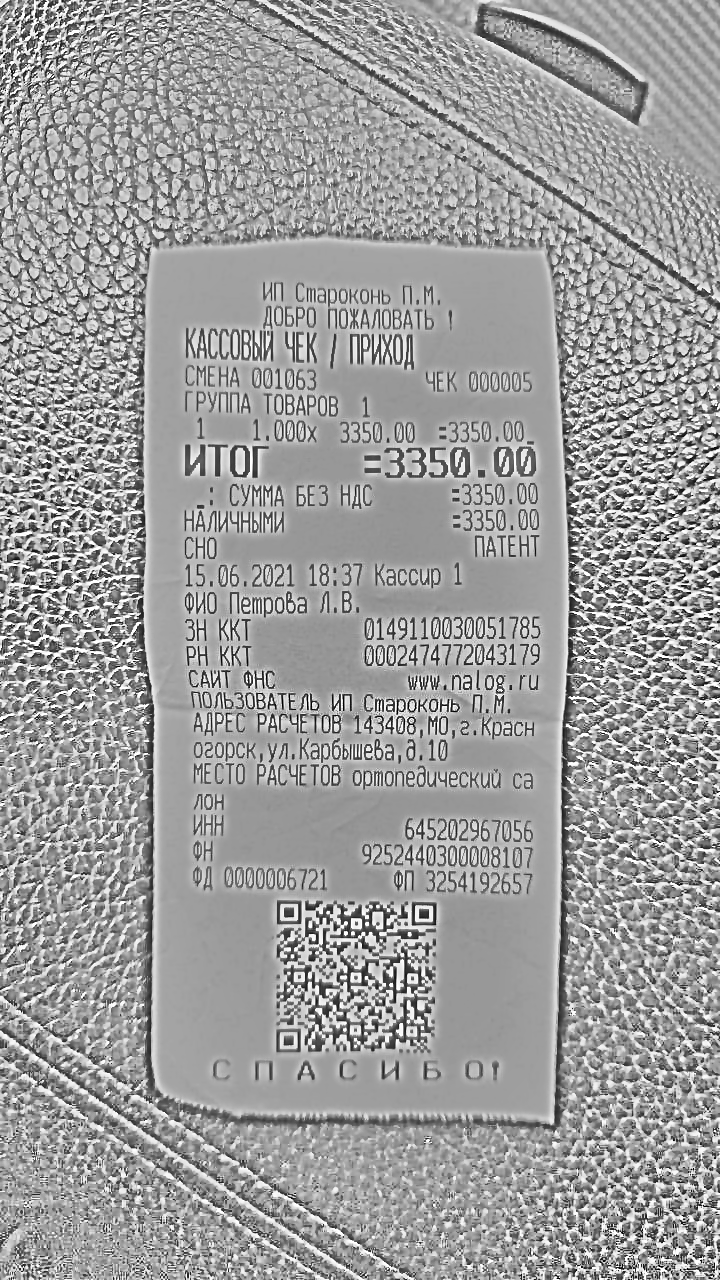
Продавец: ИП Староконь П.М.
ИНН: 645202967056
Дата: 15.06.21
Товары: ГРУППА ТОВАРОВ 1
Количество: 1.000
Цена: 3350.00
Сумма: 3350.00
Итого: 3350.00